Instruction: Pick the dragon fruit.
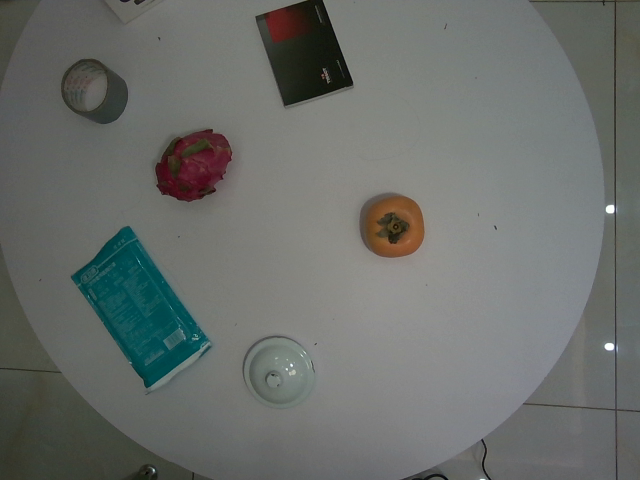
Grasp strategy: vertical